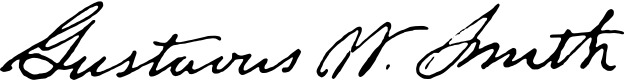
Signature of: gustavus woodson smith